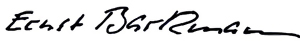
Signature of: ernst barkmann